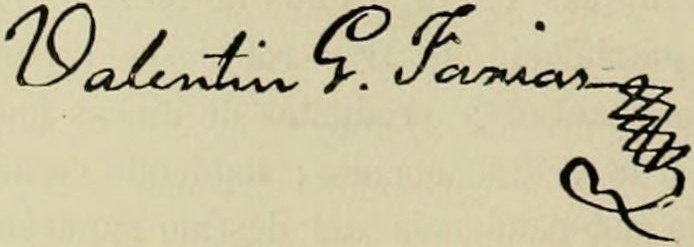
Signature of: valentín gómez farías